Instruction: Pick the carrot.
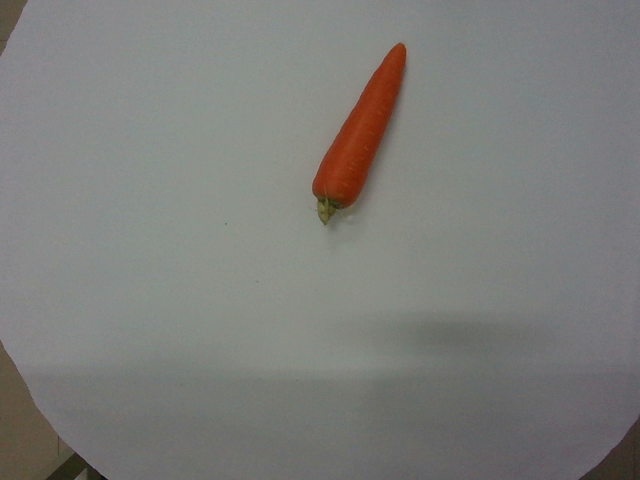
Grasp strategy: vertical